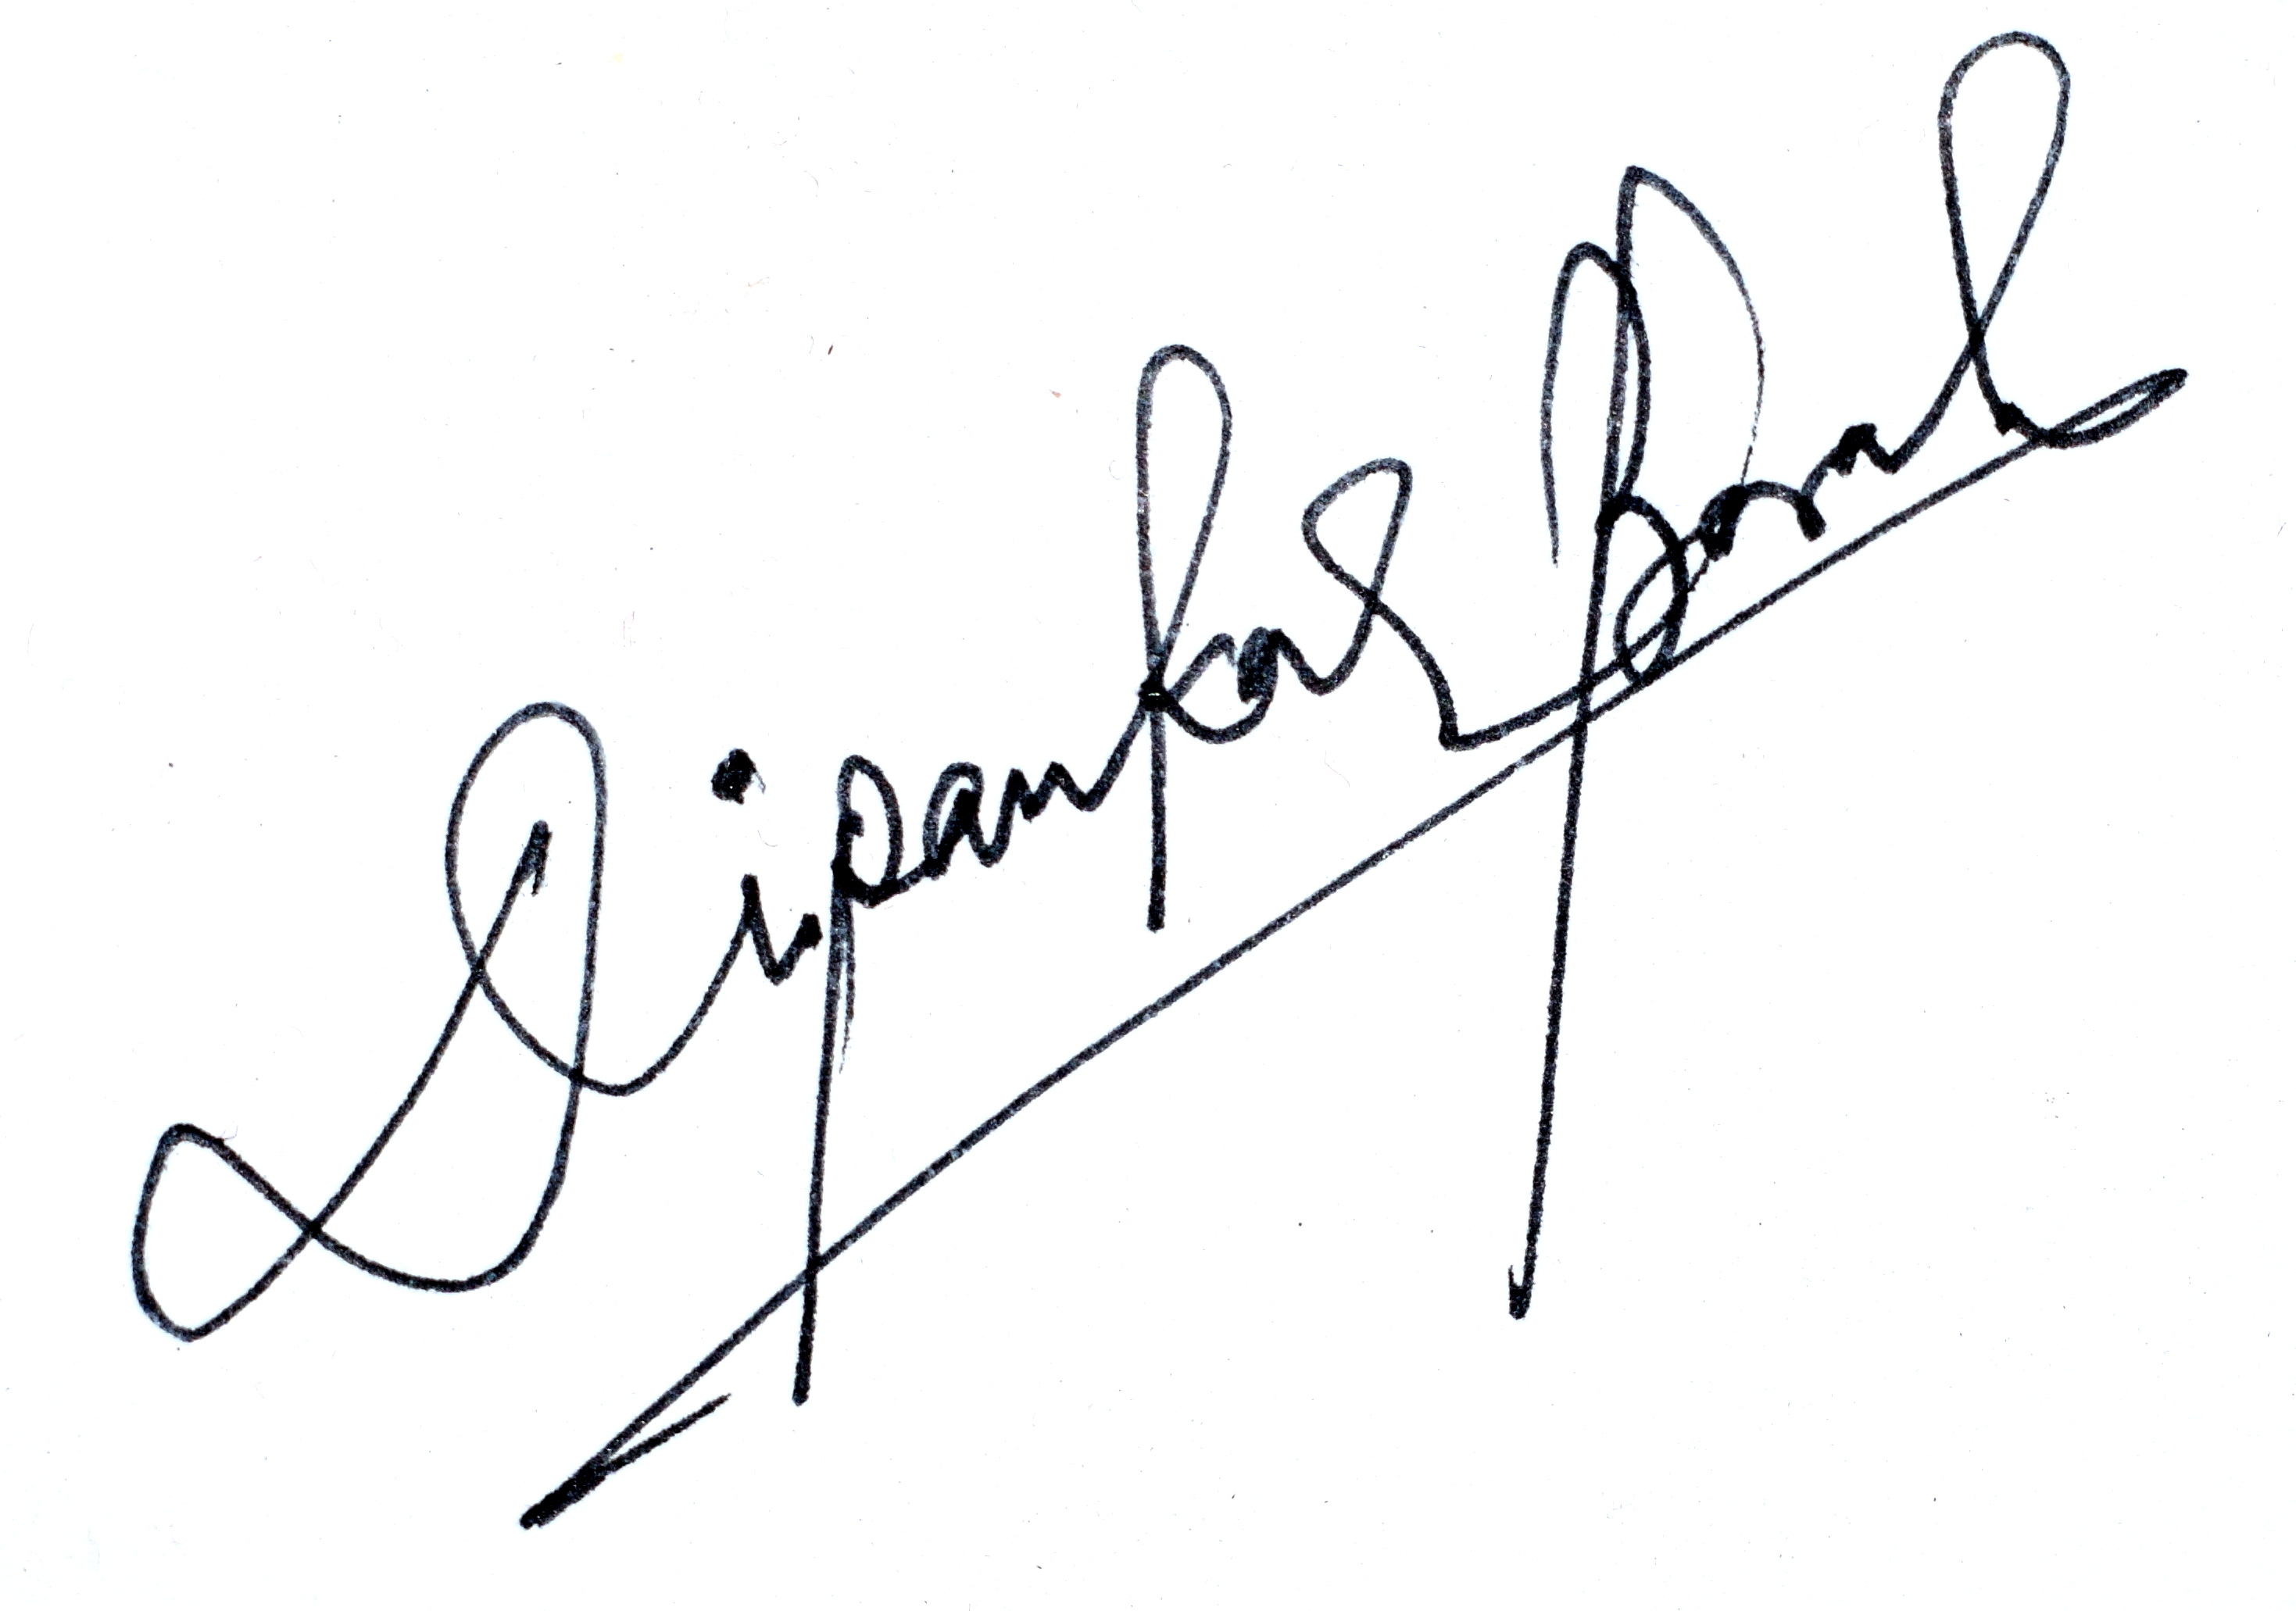
Signature of: dipankar borah